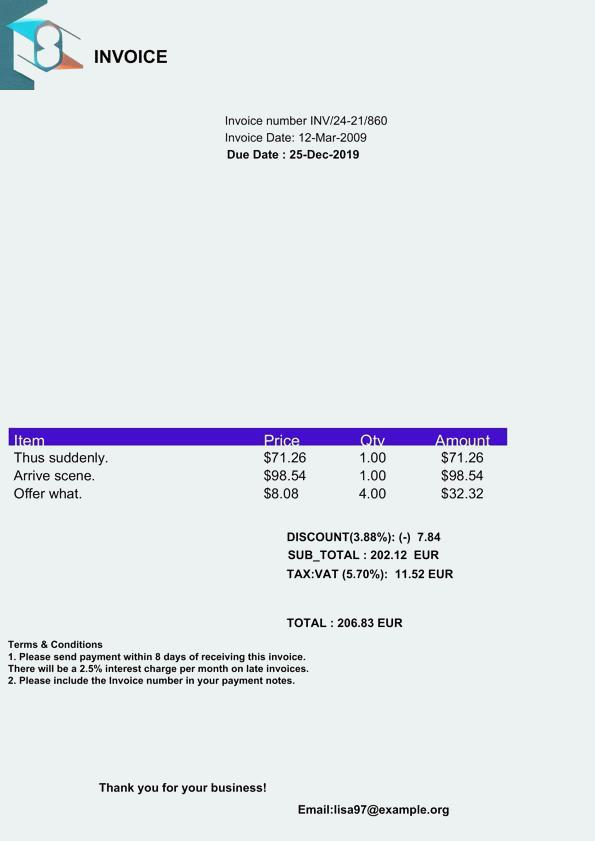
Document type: Invoice